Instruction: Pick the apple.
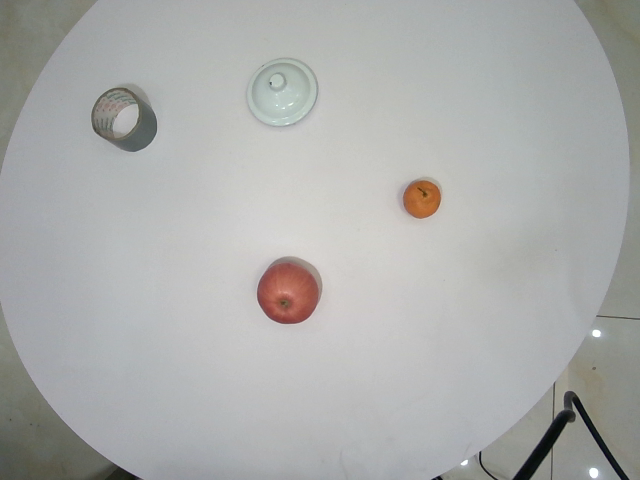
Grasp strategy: vertical